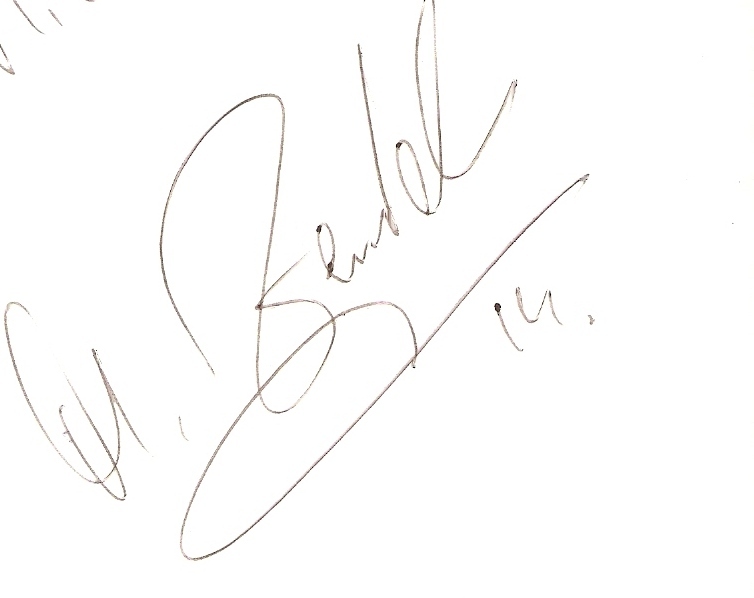
Signature of: michał żewłakow